Patient: Female, age 58
A 58-year-old woman presented with progressive painless visual loss in both eyes for 1 month. She had low grade fever, non-productive cough, and weight loss for 6 months.
Her medical history was notable for right Bell's palsy and bilateral hearing loss 1 year ago and was improved after a short course of oral corticosteroid. She denied any history of tuberculosis contact. She acknowledged no family history of cancer, tuberculosis, nor autoimmune diseases.
Physical examination revealed body temperature 37.7  C, blood pressure 133/80 mmHg, pulse rate 96/minute, and respiratory rate 18/minute. Ophthalmic examination revealed peripheral ulcerative keratitis, necrotizing scleritis, impending corneal perforation on both eyes, right visual acuity (VA) 3/60, left VA 6/24, normal intraocular pressure (IOP). The examination of ear-nose-throat (ENT), cardiovascular system, lung, abdomen, extremities, lymph nodes, skin and neurological system were unremarkable.
The laboratory examination showed hemoglobin 12.2 g/dL, white blood cell count 12,930 cell/mm3 (74.6% neutrophils, 18% lymphocytes, 5.7% monocytes, 0.9% eosinophils), platelet count 927,000/mm3, Cr 1.0 mg/dL, BUN 15.2 mg/dL, globulin 3.7 g/dL, albumin 3.8 g/dL, and no hepatitis. Urinalysis revealed trace protein, WBC 0-1 cell/HPF, and RBC 0-1 cell/HPF. Serum VDRL, TPHA, hepatitis B, hepatitis C, and anti-HIV antibodies were negative. Anti-RF antibody was 124.60 IU/ml (0-20 IU/ml) but Anti-CCP antibody was <7 U/mL. ANA was positive for nucleolar pattern with titer 1:320. The c-ANCA (IFA) and anti-PR3 antibody (western blotting) were positive.
The chest radiograph revealed multiple mass-like lesions. A chest CT showed two heterogenous enhancing masses, one 3.6 cm in size located at the lateral segment of the right middle lobe and the other was 4.4 cm in size located at the superior segment of the right lower lobe. A CT-guided lung mass biopsy was done at right lower lobe lesion. The pathological findings were one focus of necrotizing vasculitis. The AFB stain, gram stain, GMS stain, PAS stain, and cultures were all negative.
One-gram methylprednisolone was given for 3 days as initial therapy, followed by monthly intravenous 800-mg cyclophosphamide and prednisolone for 6 months. During treatment, the ophthalmic and pulmonary lesions were improved. After 6 months of therapy, she developed new mass-like lesions at right lower lungs without ophthalmic lesion. Bronchoscopy was done and revealed an ulcerative lesion along the carina through the right main bronchus. All microbiological testing was negative.
A right lower lobe wedge resection was performed due to isolated pulmonary lesions, and showed epithelioid histiocyte aggregation with central necrosis, eosinophils and multinucleated giant cells, lymphoplasmacytic infiltration in the vascular wall, compatible with granulomatous inflammation with destructive leukocytic angiitis. Special strains for AFB, GMS and PAS revealed no microorganisms (Fig. 1b). The final diagnosis was GPA with diffuse necrotizing scleritis, central airway, and lungs involvements by ACR/EULAR 2017 provisional classification criteria. Azathioprine and oral prednisolone were given for maintenance of remission. She was in remission state.
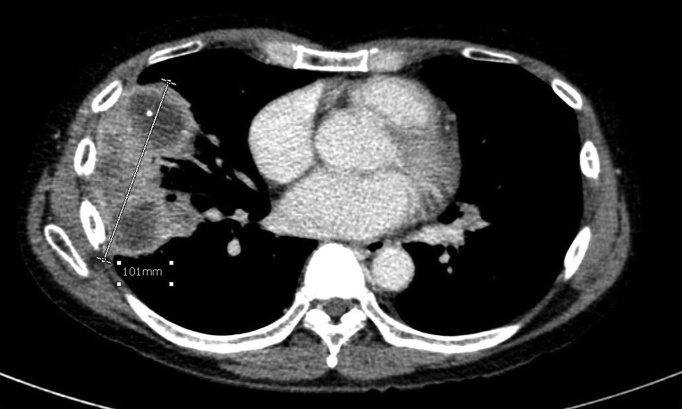
Image caption: Chest CT showed the largest pulmonary mass at lateral segment of right middle lobe.